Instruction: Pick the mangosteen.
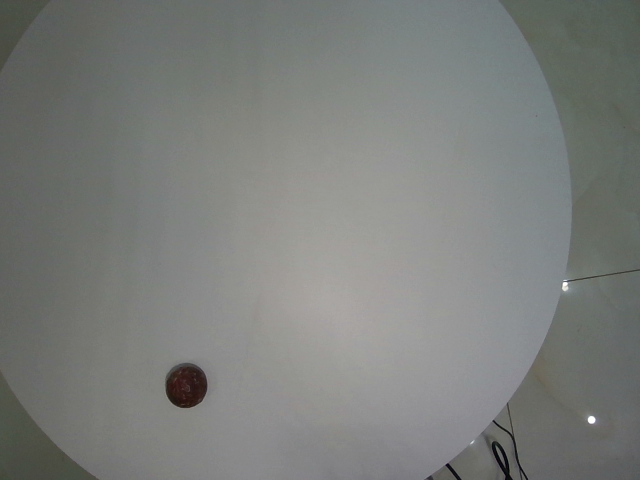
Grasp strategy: vertical